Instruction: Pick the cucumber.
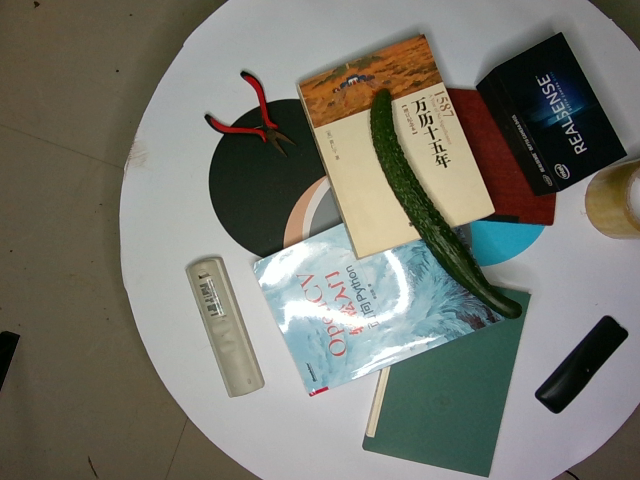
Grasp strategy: vertical